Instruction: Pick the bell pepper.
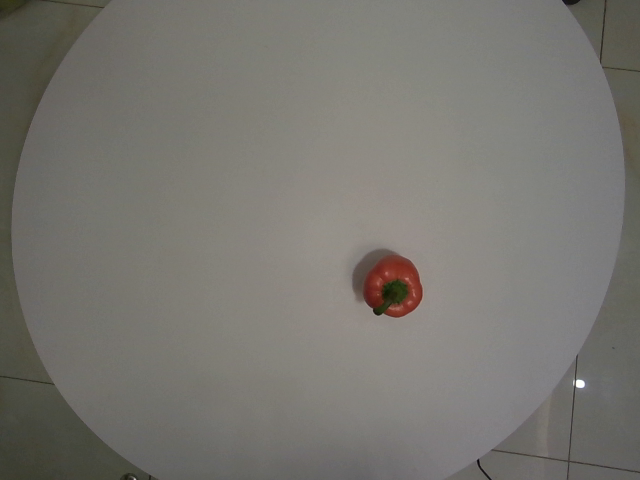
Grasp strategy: vertical